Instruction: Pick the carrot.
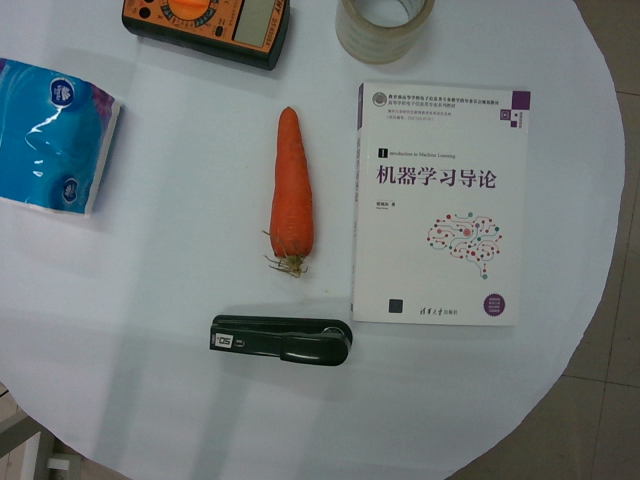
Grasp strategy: vertical